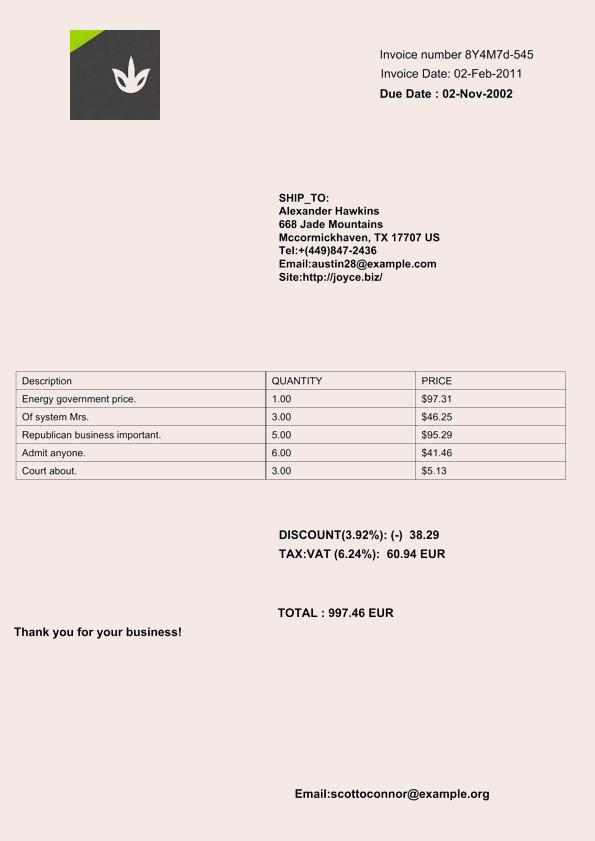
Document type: Invoice